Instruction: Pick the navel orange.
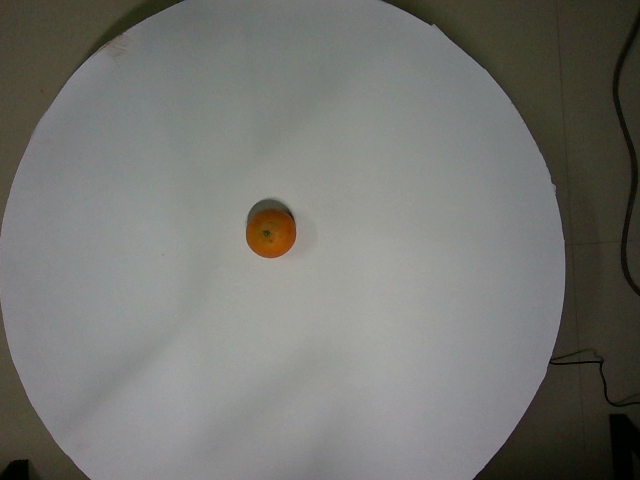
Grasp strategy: vertical